Question: Describe the condition in detail:
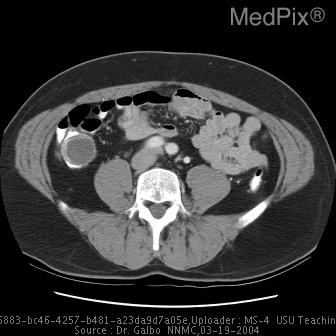
Answer: The disease is discussed as: The term "mucocele of the appendix" refers to an accumulation of mucus within an abnormally distended appendiceal lumen, regardless of its cause.  Most mucoceles are, however, probably neoplastic in nature, and thought to be the result of a pathologic spectrum consisting of hyperplasia, mucinous cystadenoma and mucinous cystadenocarcinoma.  Many patients are asymptomatic, and the mass is only discovered incidentally at laparotomy.

At barium enema, a smooth globular mass indenting the cecum may be seen, associated with non-filling of the appendix.  The combination of appendiceal non-filling and deformity of the inferomedial aspect of the cecum should always suggest the possibility of appendiceal disease, whether this be due to appendicitis (as is usually the case), appendiceal neoplasm or a mucocele.  Occasionally, an inverted appendiceal stump following appendectomy may be sufficiently large (indicated by arrow in Film .3) that it simulates a neoplasm.

On CT, an appendiceal mucocele typically is seen as a near-water-density rounded mass adjacent to the cecum, with or without peripheral calcification.

Rupture of an appendiceal mucocele may give rise to pseudomyxoma peritonei, in which the peritoneal cavity becomes filled with the gelatinous material either in the form of circumscribed collections or lying free.  If this condition is discovered incidentally at laparotomy, a careful search should be made for an underlying tumor which is most commonly ovarian or appendiceal in origin.  CT sometimes shows a characteristic appearance in pseudomyxoma peritonei, with septated fluid-density material in the peritoneal cavity and/or marked deformity and scalloping of the liver by the mucinous material (Films .4 and .5).